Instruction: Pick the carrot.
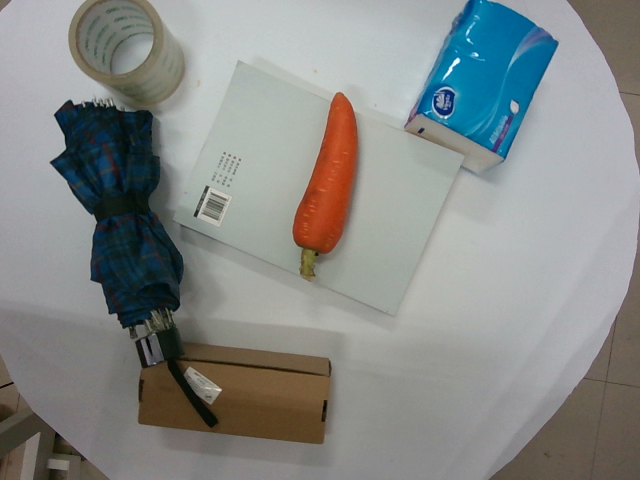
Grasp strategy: vertical